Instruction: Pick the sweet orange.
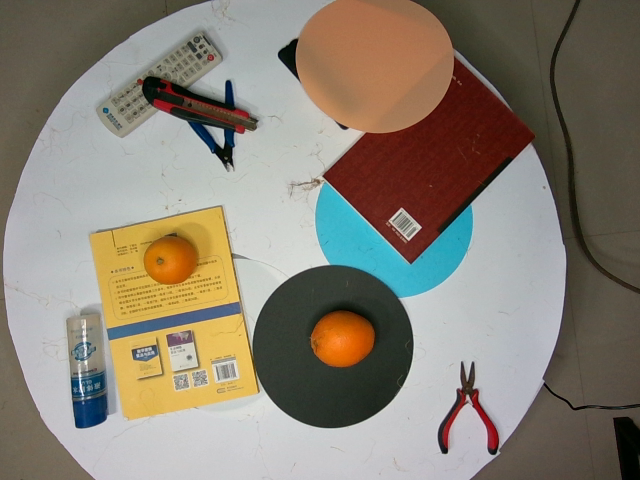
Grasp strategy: vertical